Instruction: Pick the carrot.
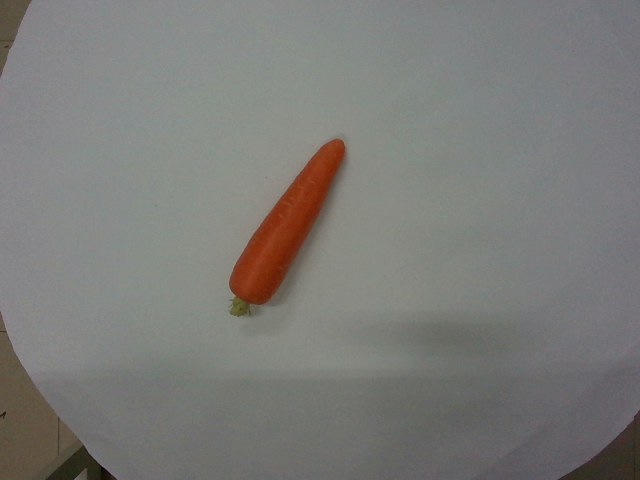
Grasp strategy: vertical